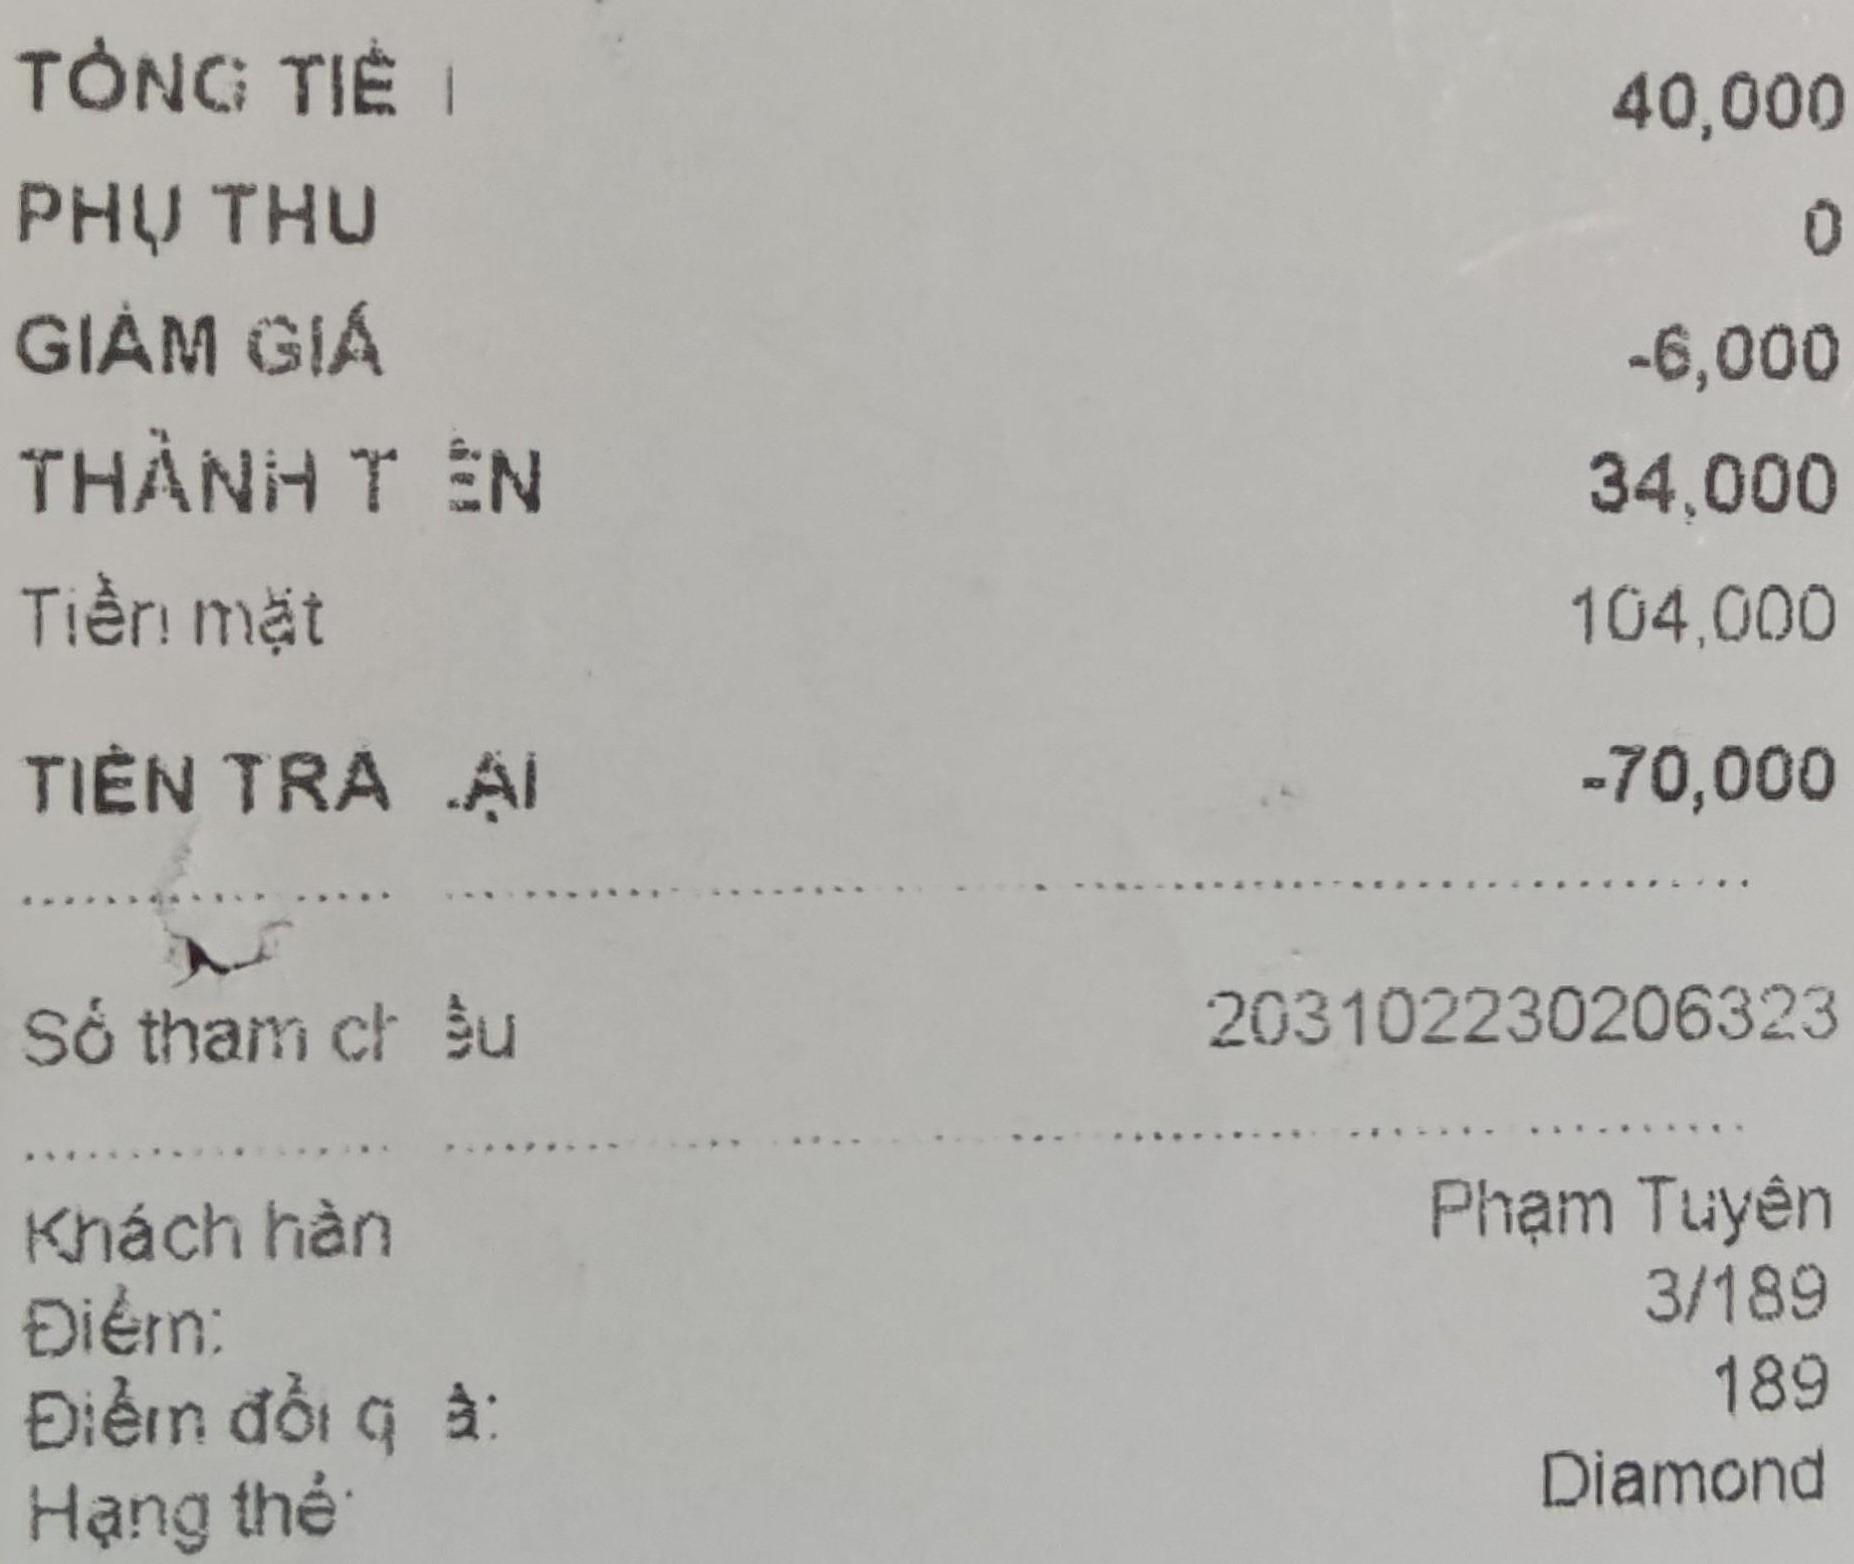
TỔNG TIỀN 40,000
PHỤ THU 0
GIẢM GIÁ -6,000
THÀNH TIỀN 34,000
Tiền mặt 104,000
TIỀN TRẢ LẠI -70,000
Số tham chiếu 203102230206323
Khách hàng Phạm Tuyên
Điểm: 3/189
Điểm đổi quà: 189
Hạng thẻ: Diamond